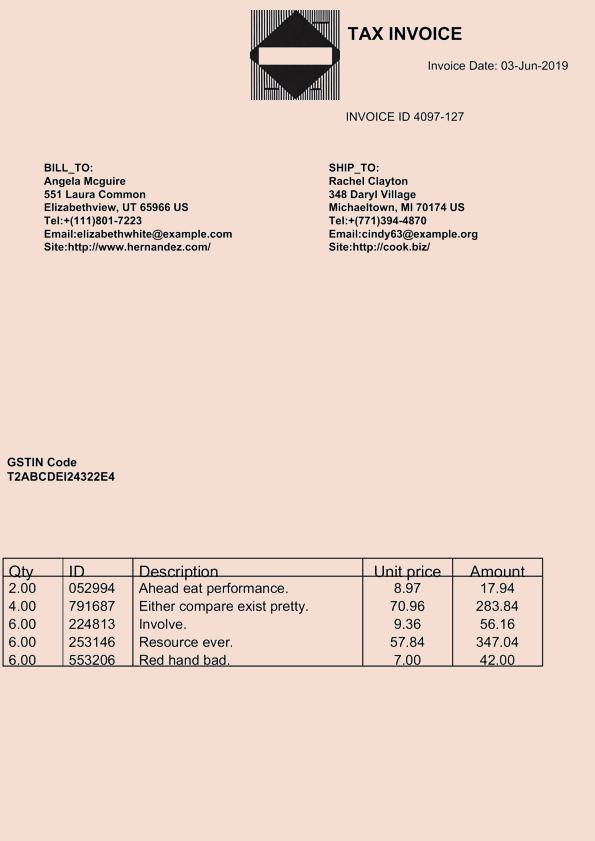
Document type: Invoice